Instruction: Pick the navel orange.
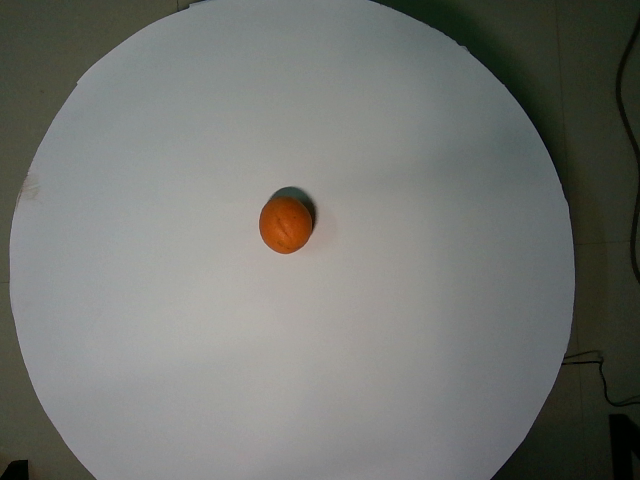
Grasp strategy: vertical